Question: What is the earliest payment due date mentioned in the document?
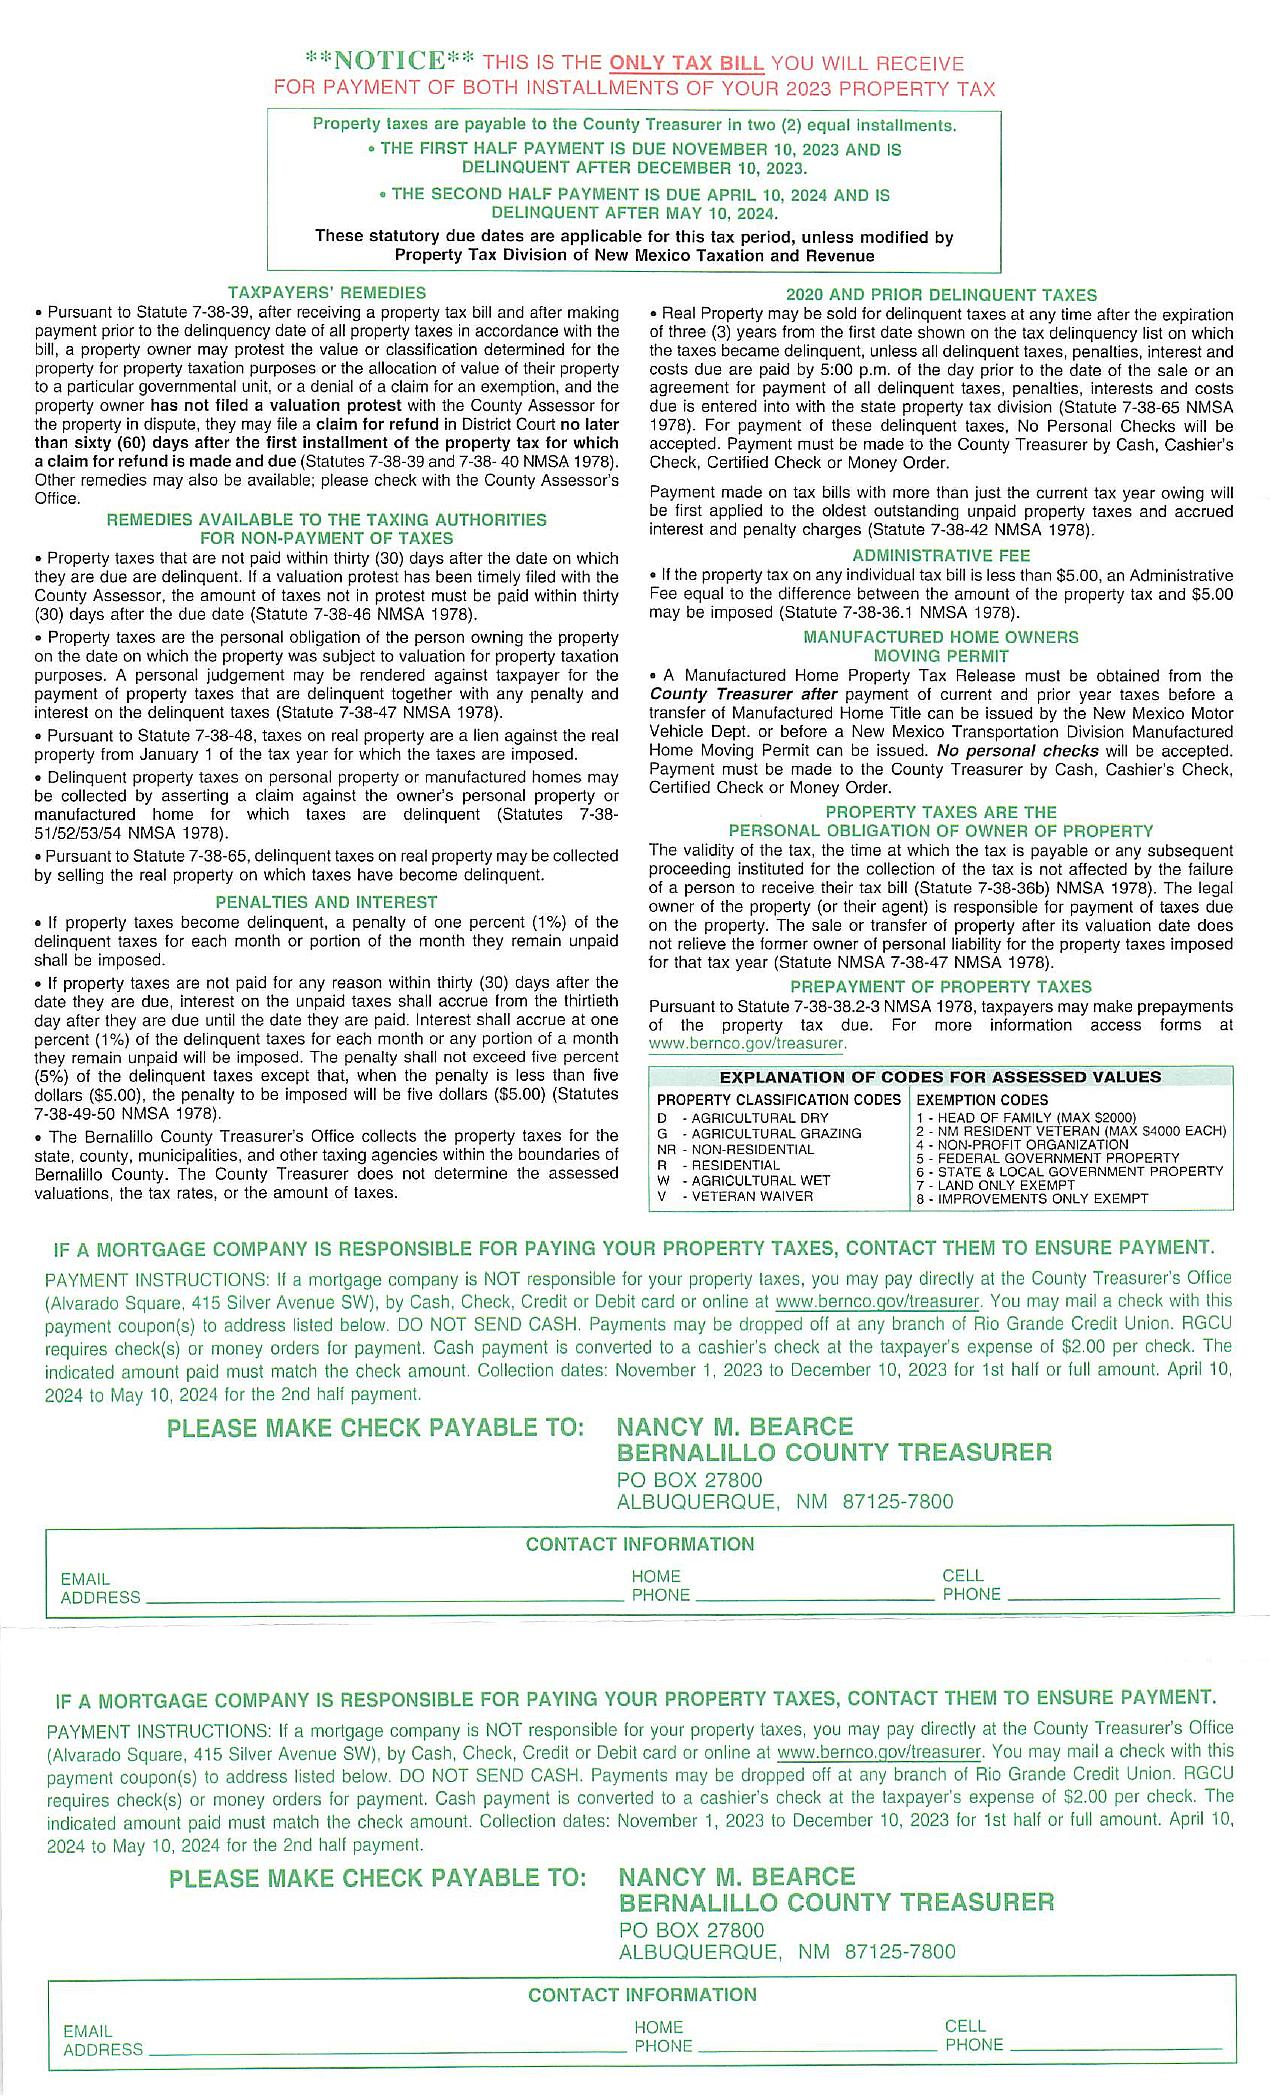
Answer: "November 10, 2023 (First Half Payment)"